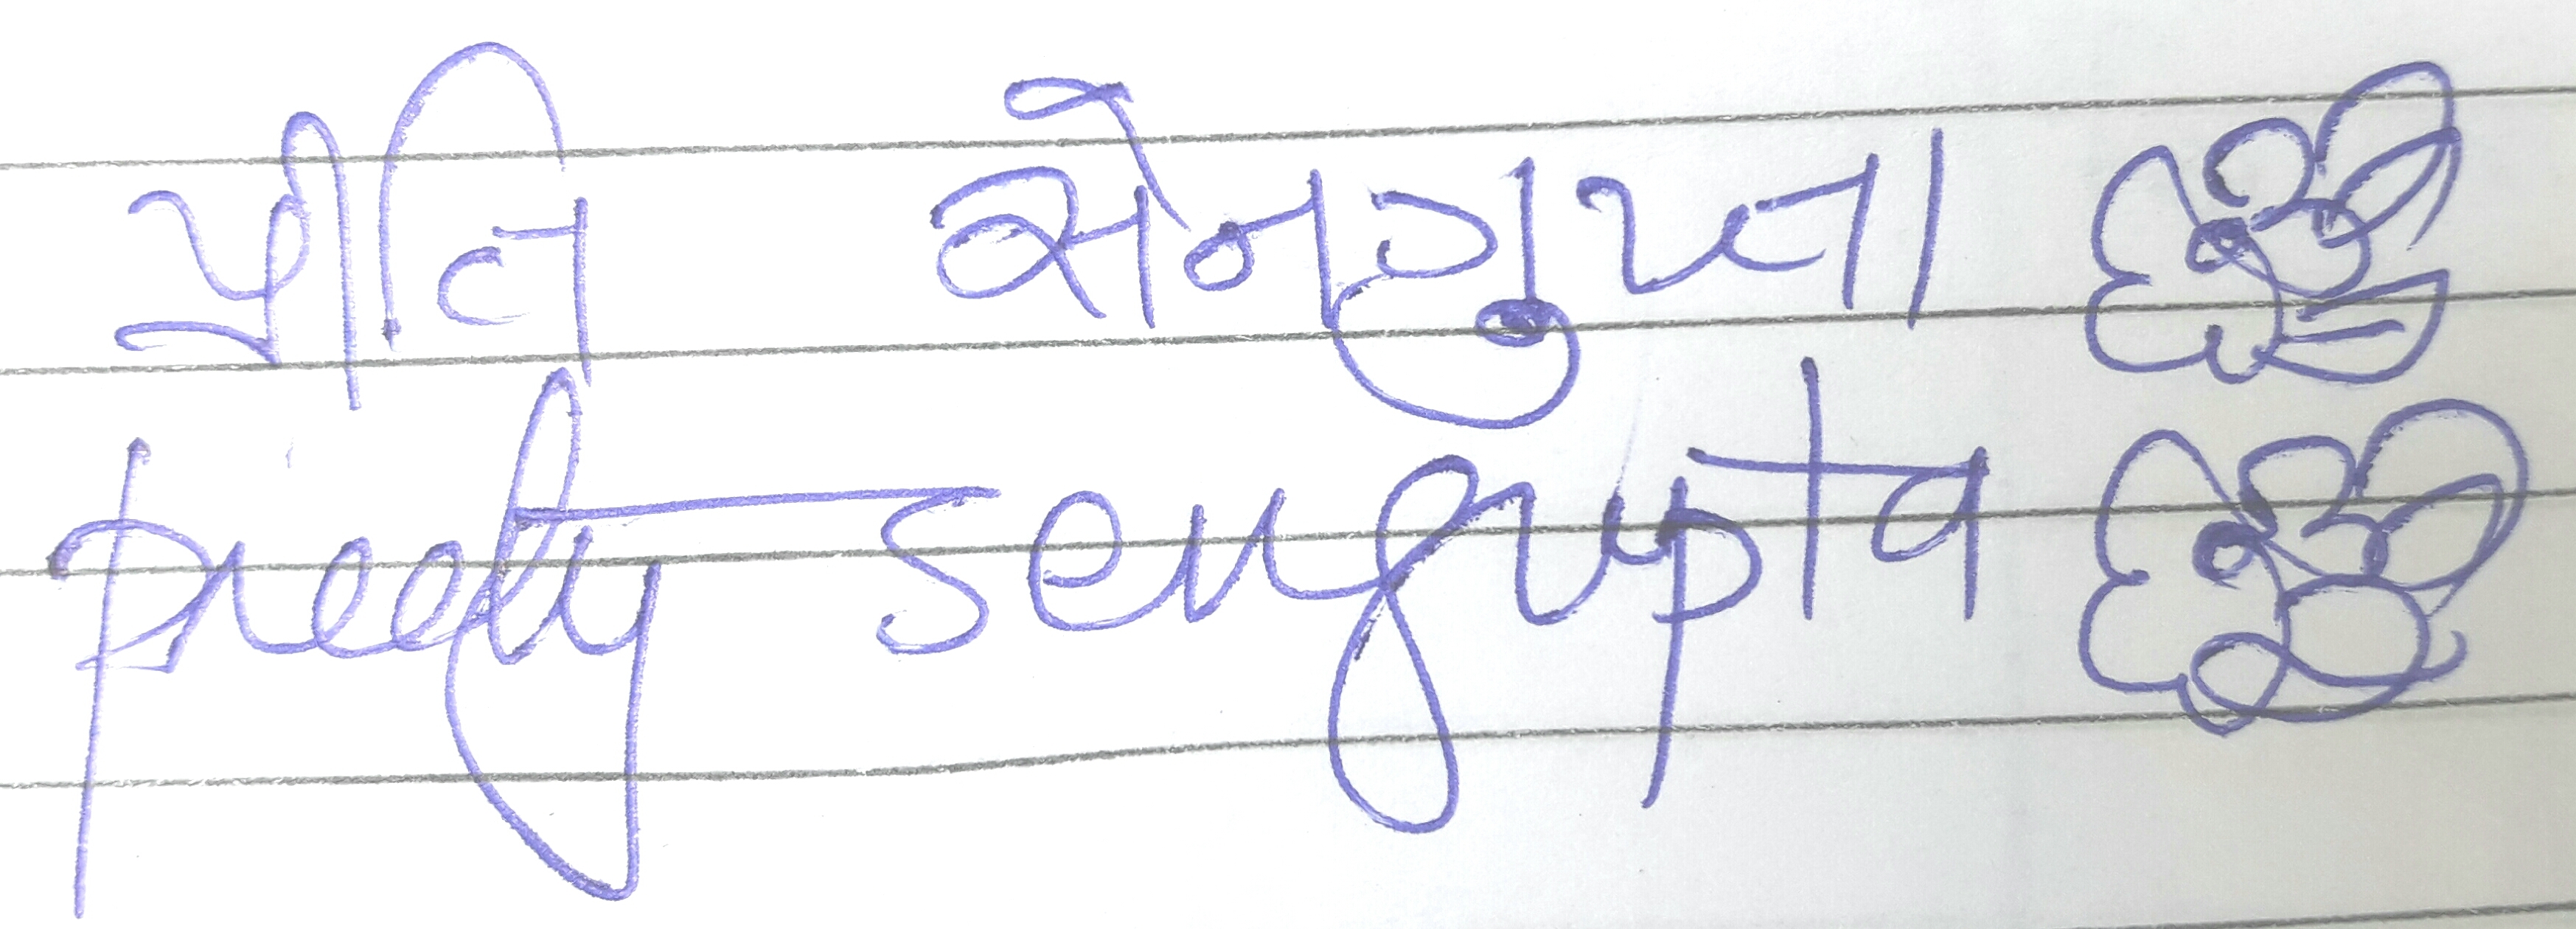
Signature of: priti sengupta